Question: What appears to be the issue?
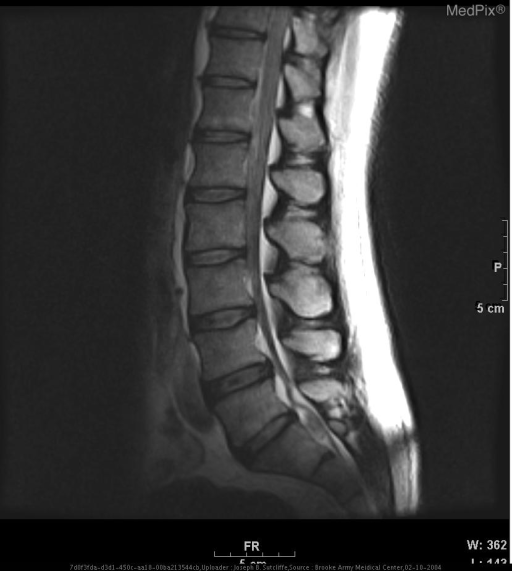
Answer: The findings suggest Image 1 is a sagittal T2 weighted MRI of the lumbar spine demonstrating a low signal structure compressing the cauda equina posterior to the superior sacrum
Image 2 is an axial T-2 weighted image at the level upper sacrum demonstrating the low signal structure in the axial plane
Image 3 is the same axial image with arrows pointing out the pertinent finding
Image 4 is a magnified view of the sagittal image with arrows
Image 5 demonstrates the utility of the cross-referencing function of a PACS.. Can you detect the abnormality?. The patient might have a history of Patient heard his lower back "pop" during exercise. Within a few hours, he developed decreased sensation in his groin and urinary incontinence..